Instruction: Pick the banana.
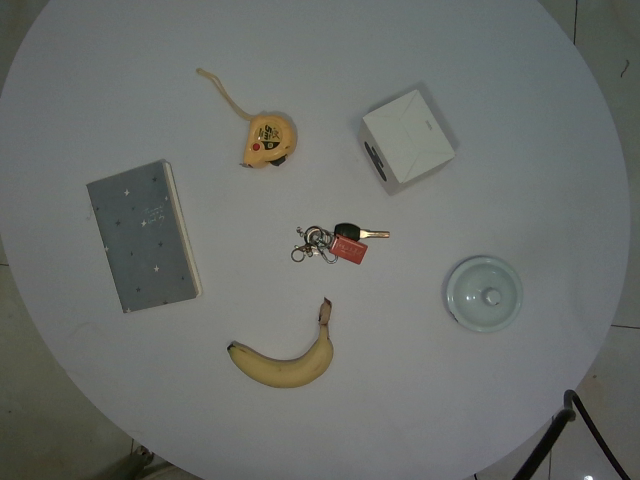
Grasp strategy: vertical